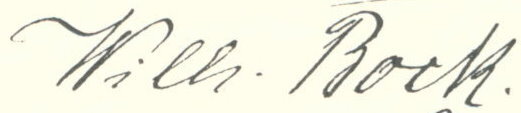
Signature of: wilhelm bock